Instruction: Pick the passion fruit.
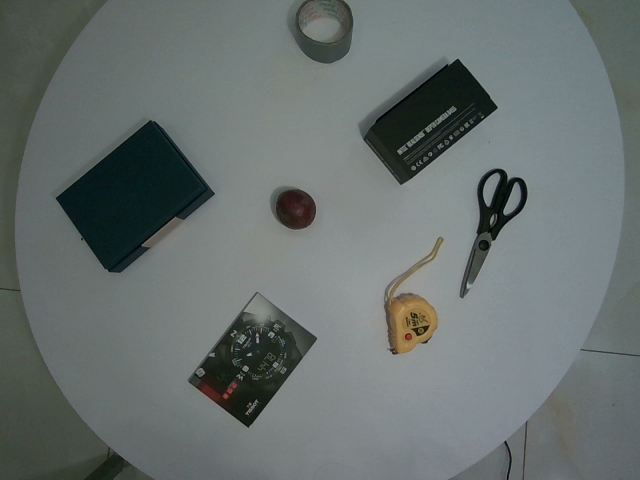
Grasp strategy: vertical